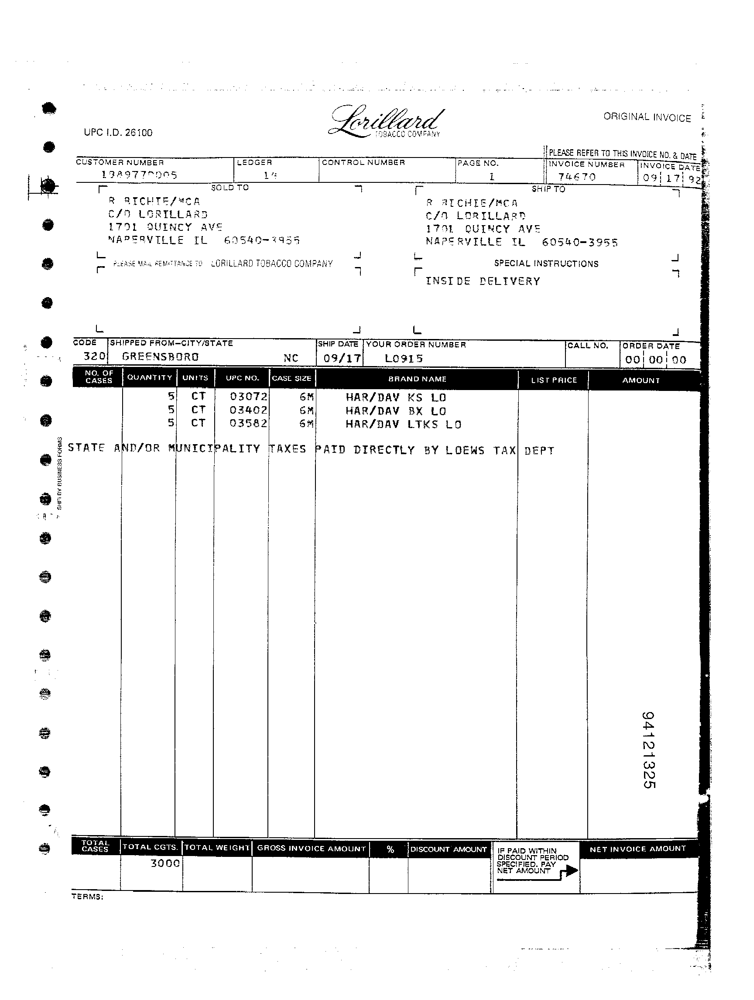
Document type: Invoice